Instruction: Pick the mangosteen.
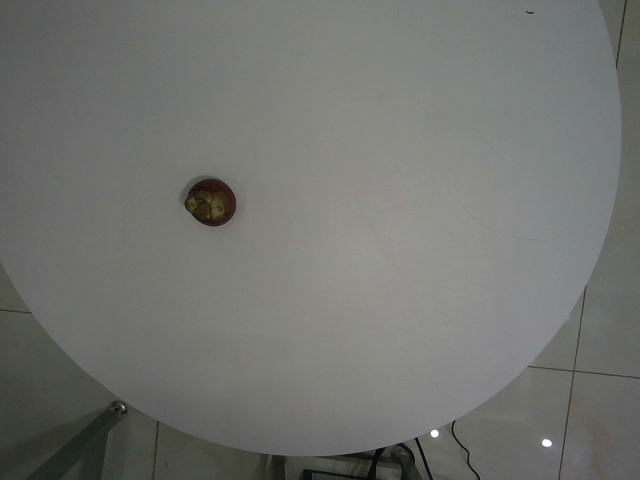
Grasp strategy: vertical